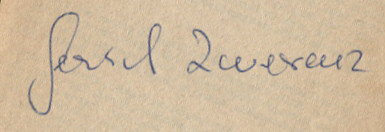
Signature of: gerhard zwerenz